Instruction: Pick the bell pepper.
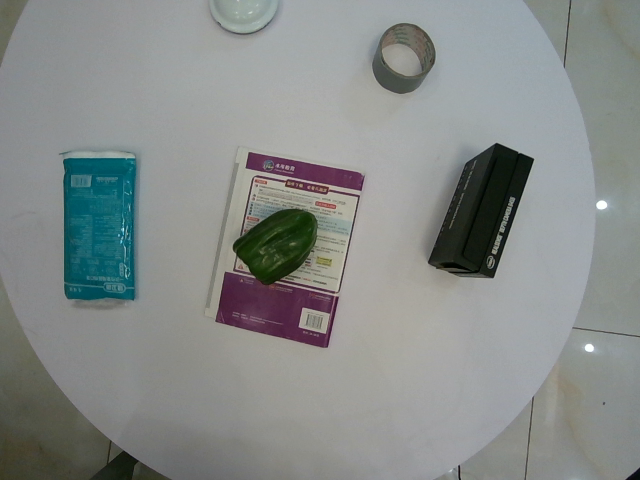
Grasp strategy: vertical